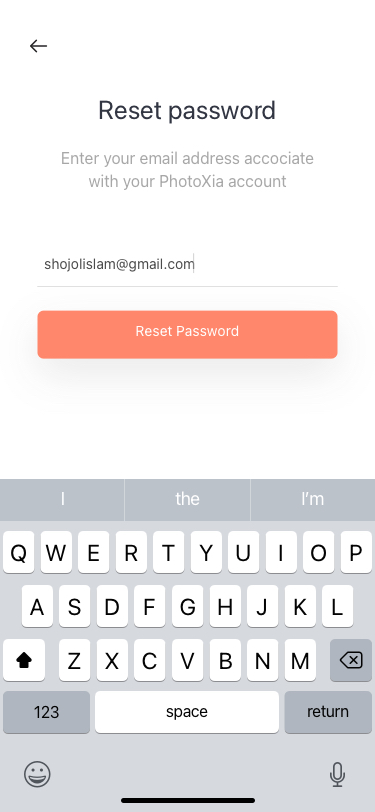
Text in this UI design:
Reset password
Reset Password
shojolislam@gmail.com
Enter your email address accociate with your PhotoXia account